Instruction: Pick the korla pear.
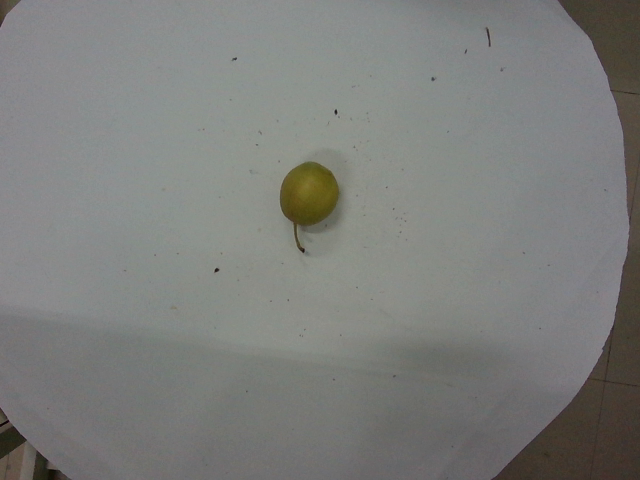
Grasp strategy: vertical